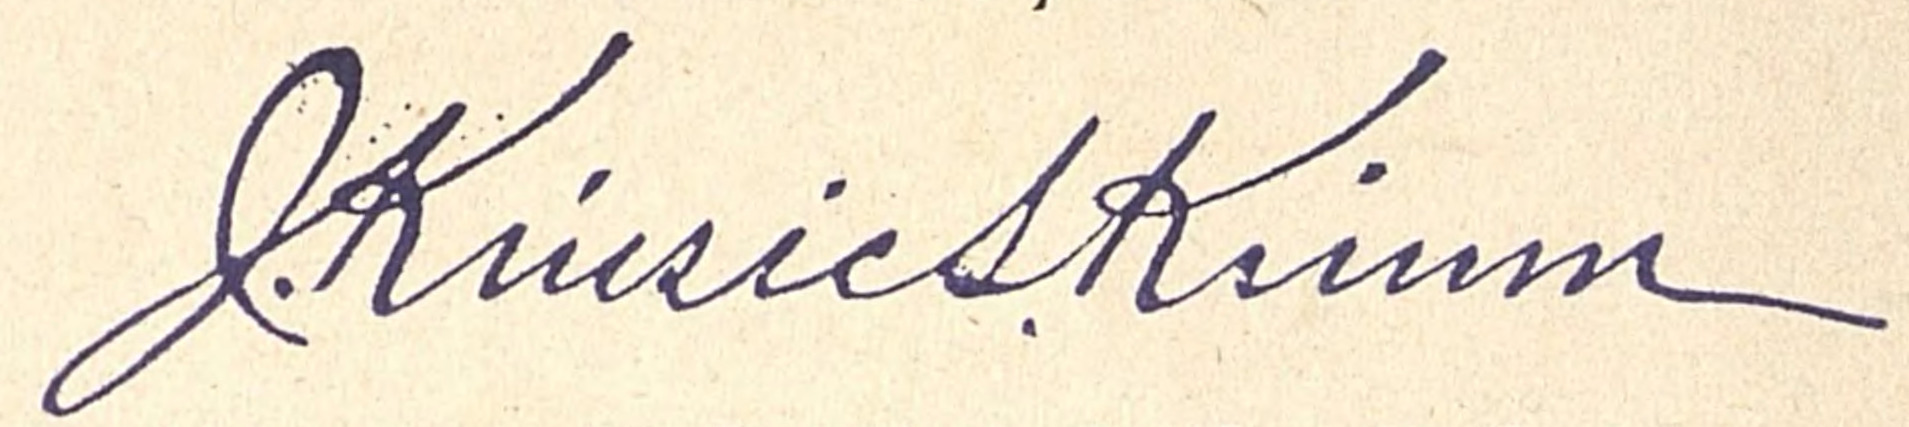
Signature of: kim kyu sik